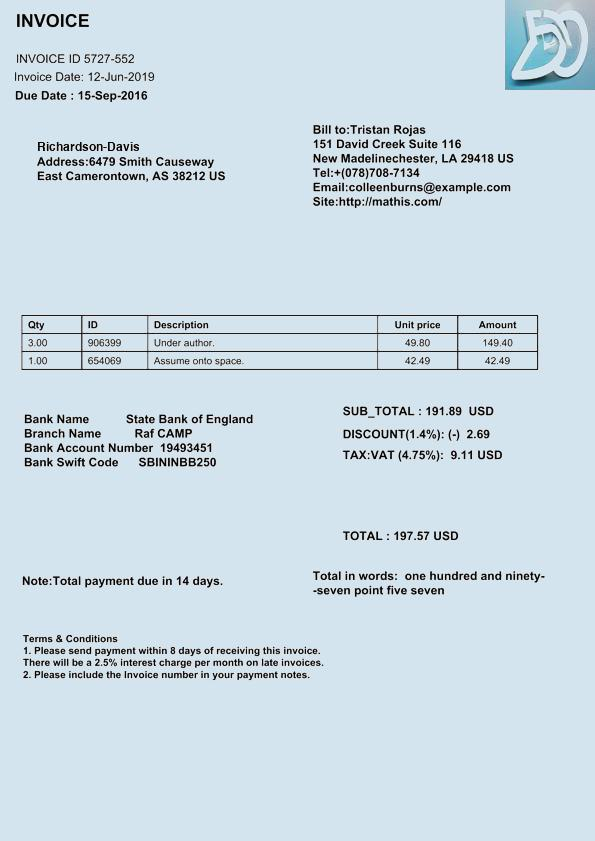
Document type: Invoice